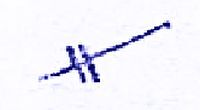
Signature of: dmitriĭ nagishkin